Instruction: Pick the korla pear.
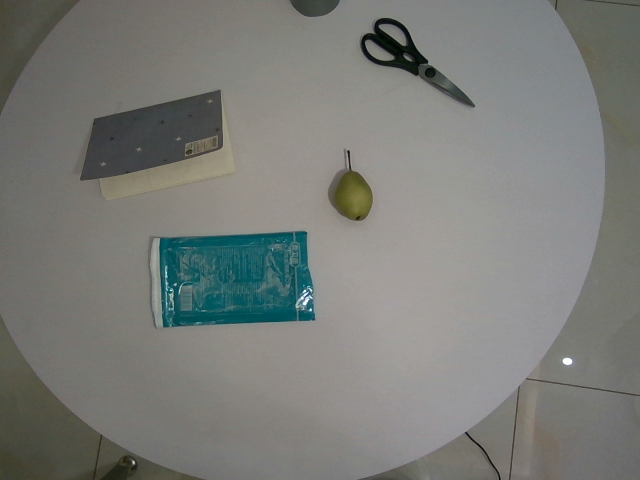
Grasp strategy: vertical